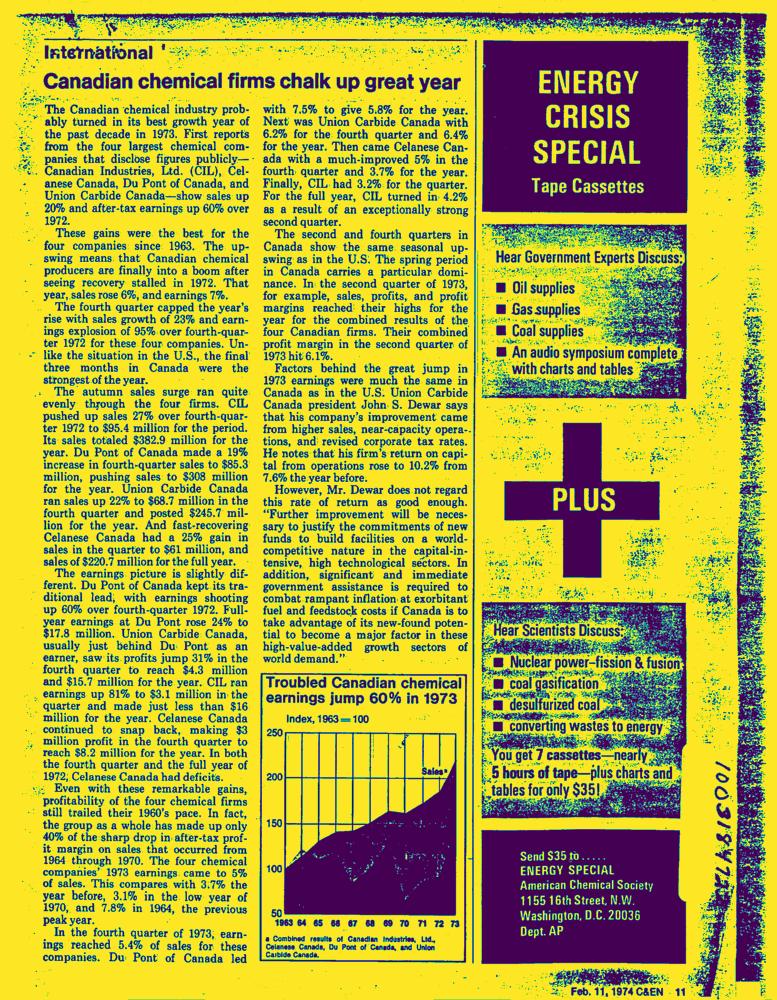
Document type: News-Article